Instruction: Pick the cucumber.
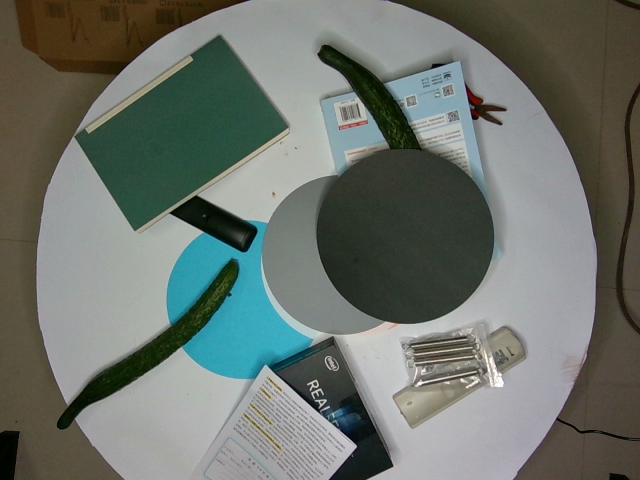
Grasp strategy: vertical